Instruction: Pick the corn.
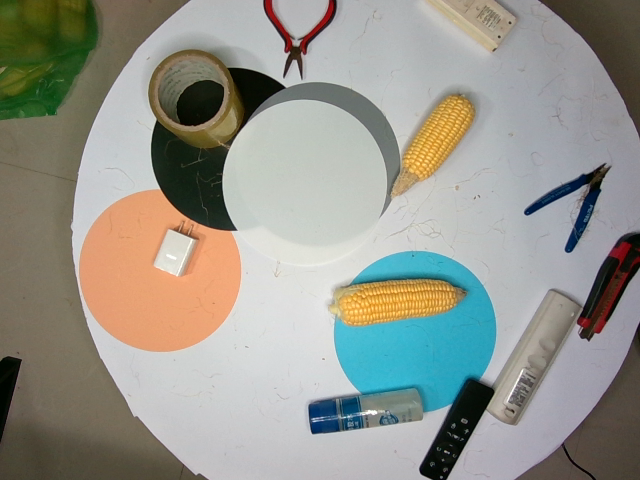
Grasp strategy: vertical